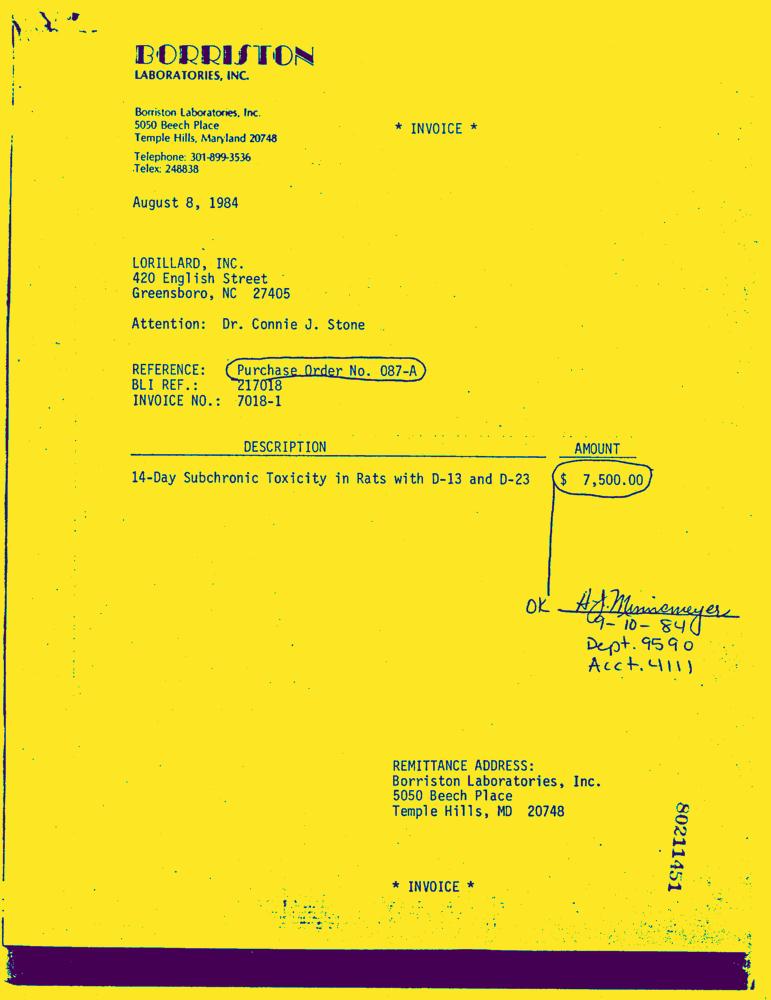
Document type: Invoice-Doc